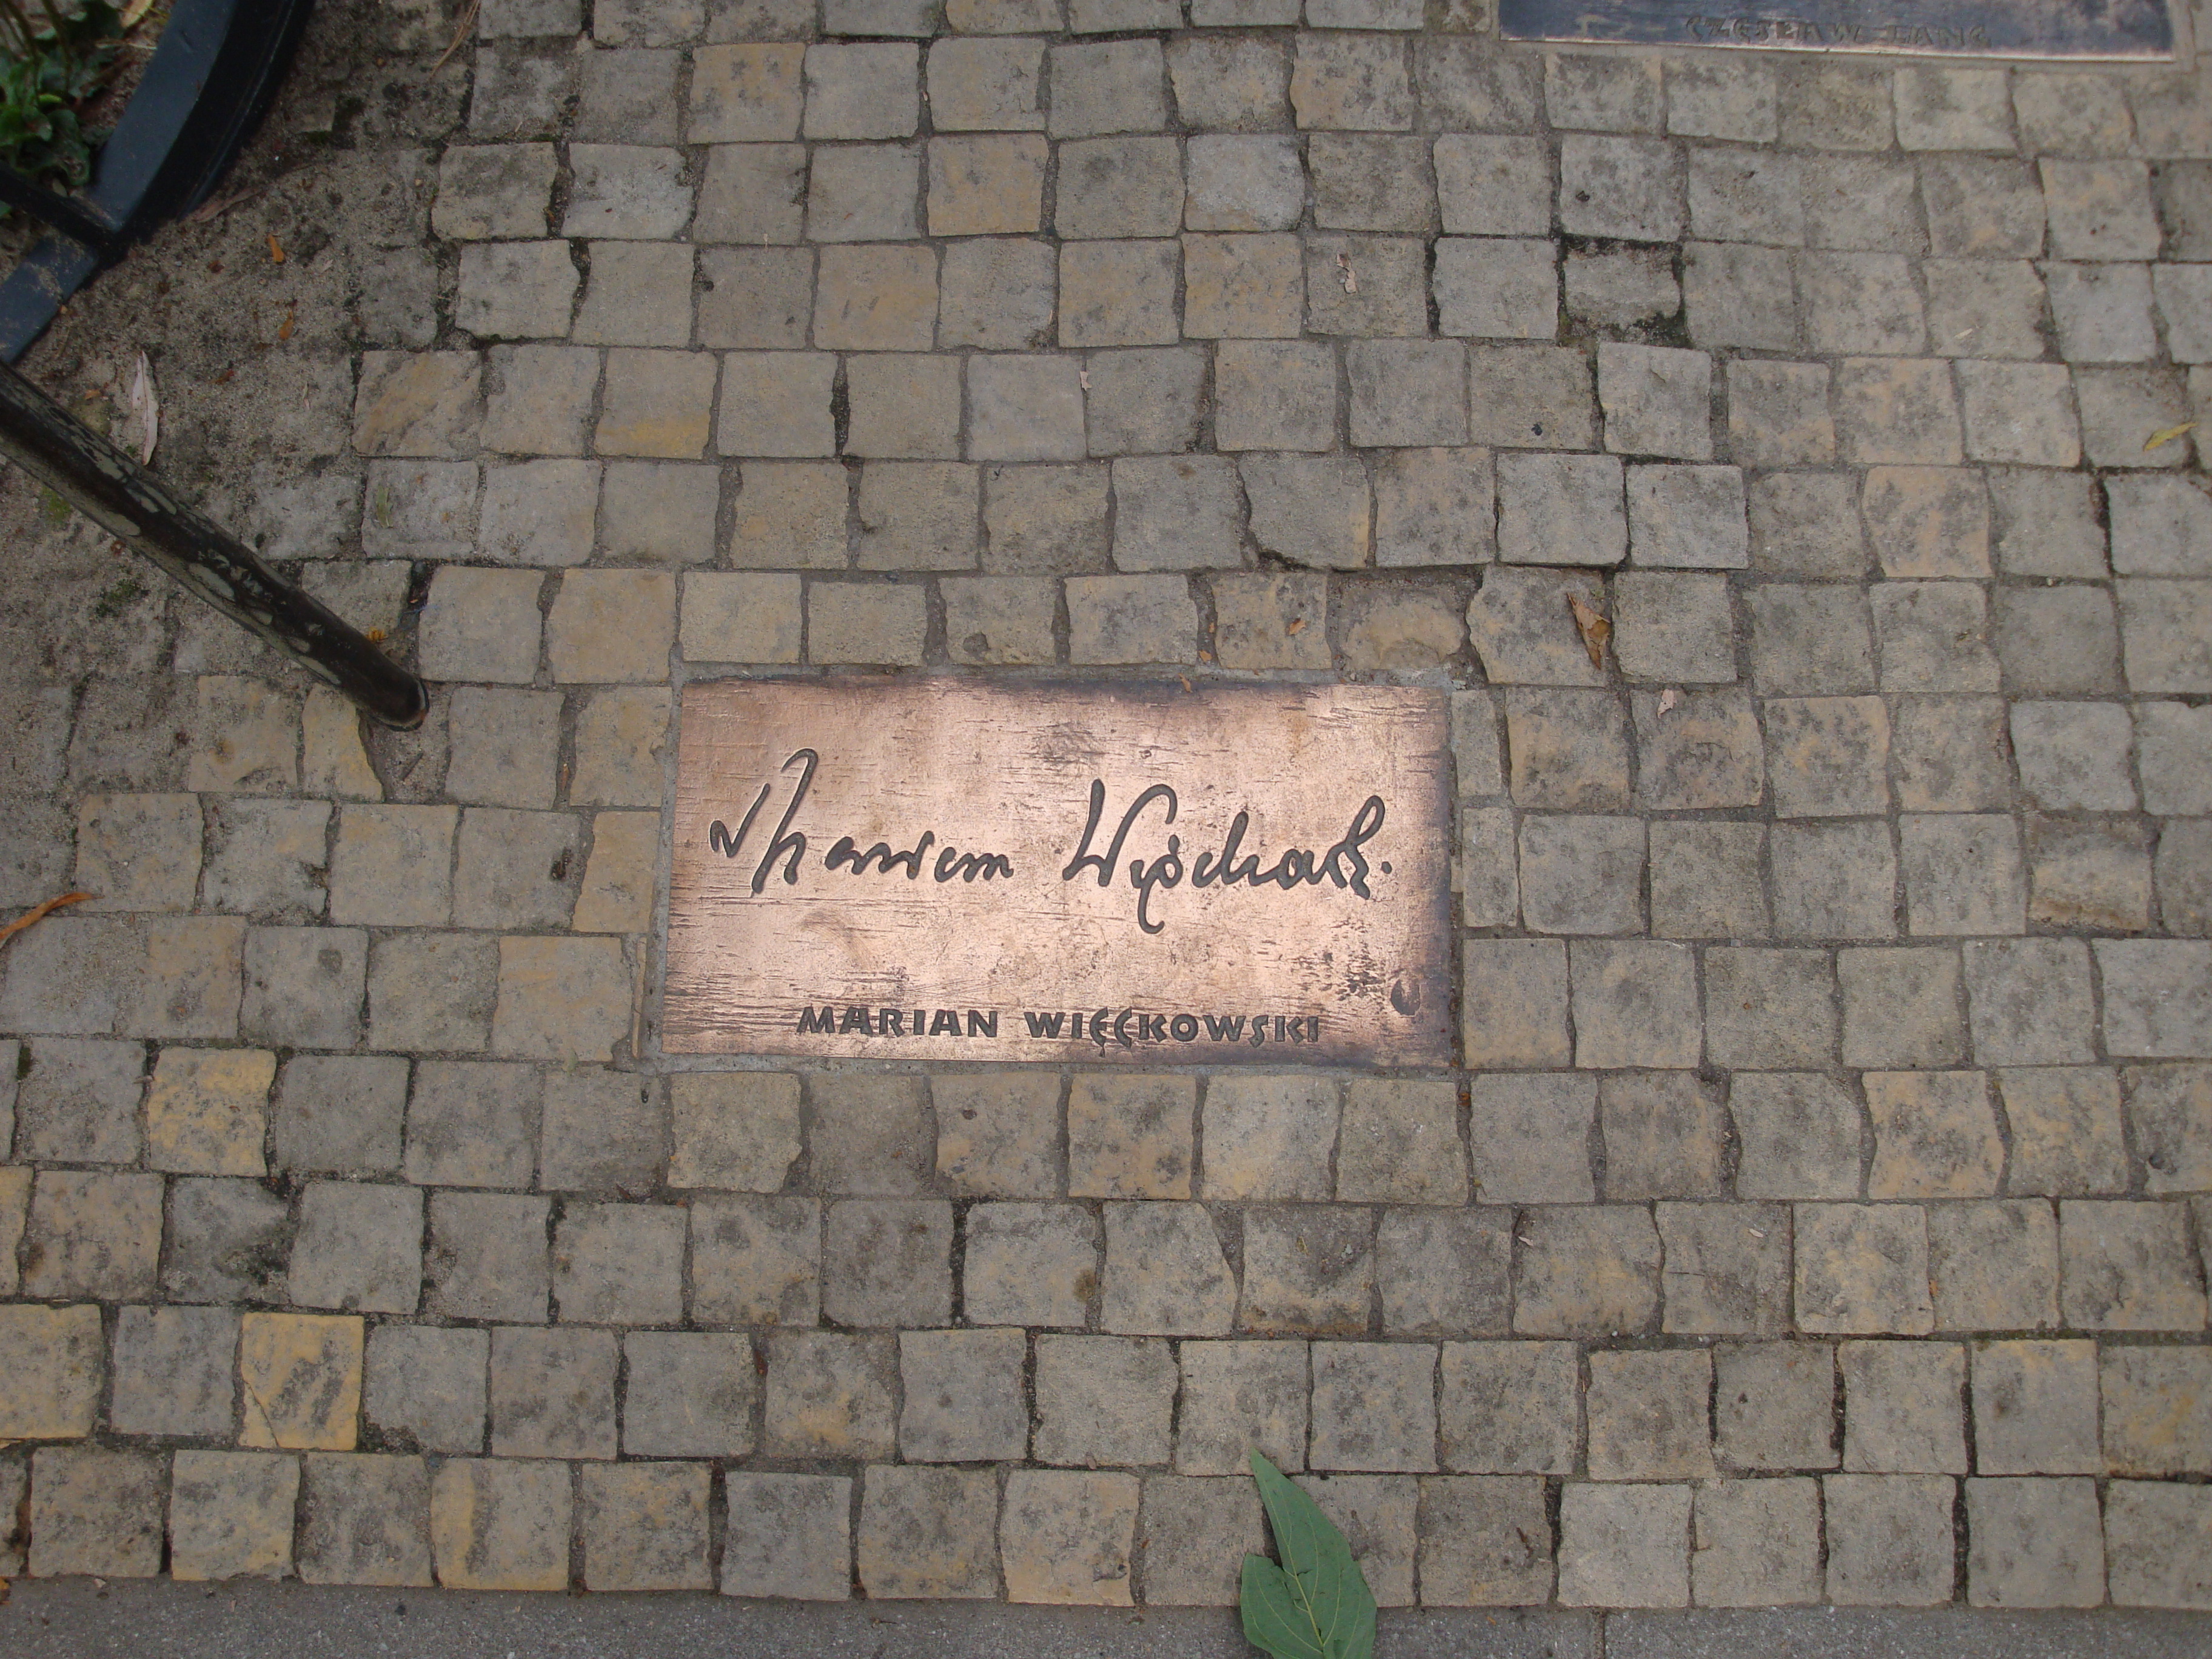
Signature of: marian więckowski